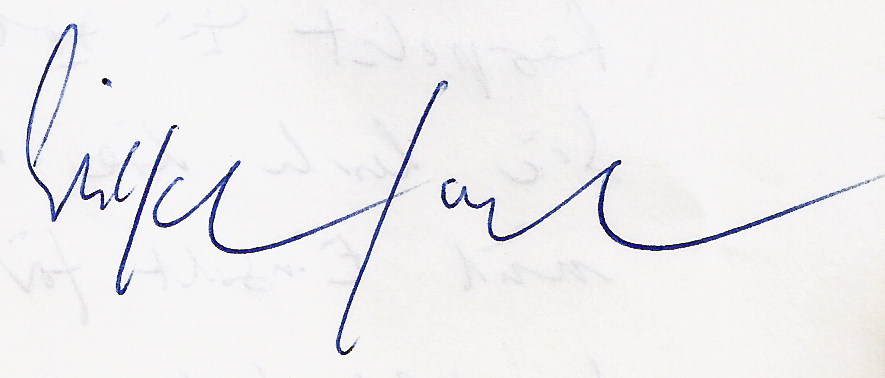
Signature of: wilhelm goerdt